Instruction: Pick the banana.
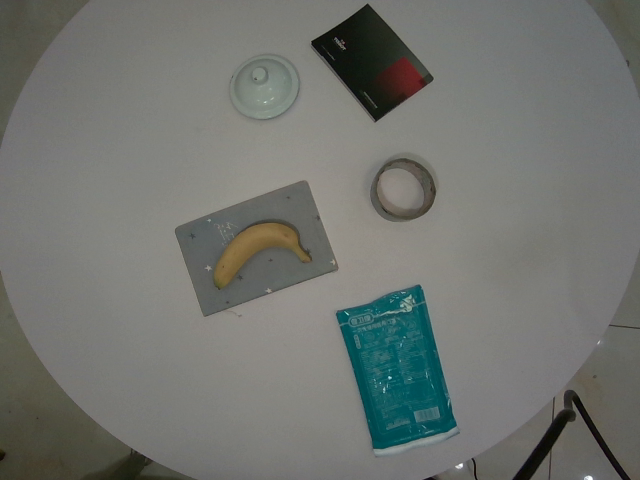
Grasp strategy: vertical